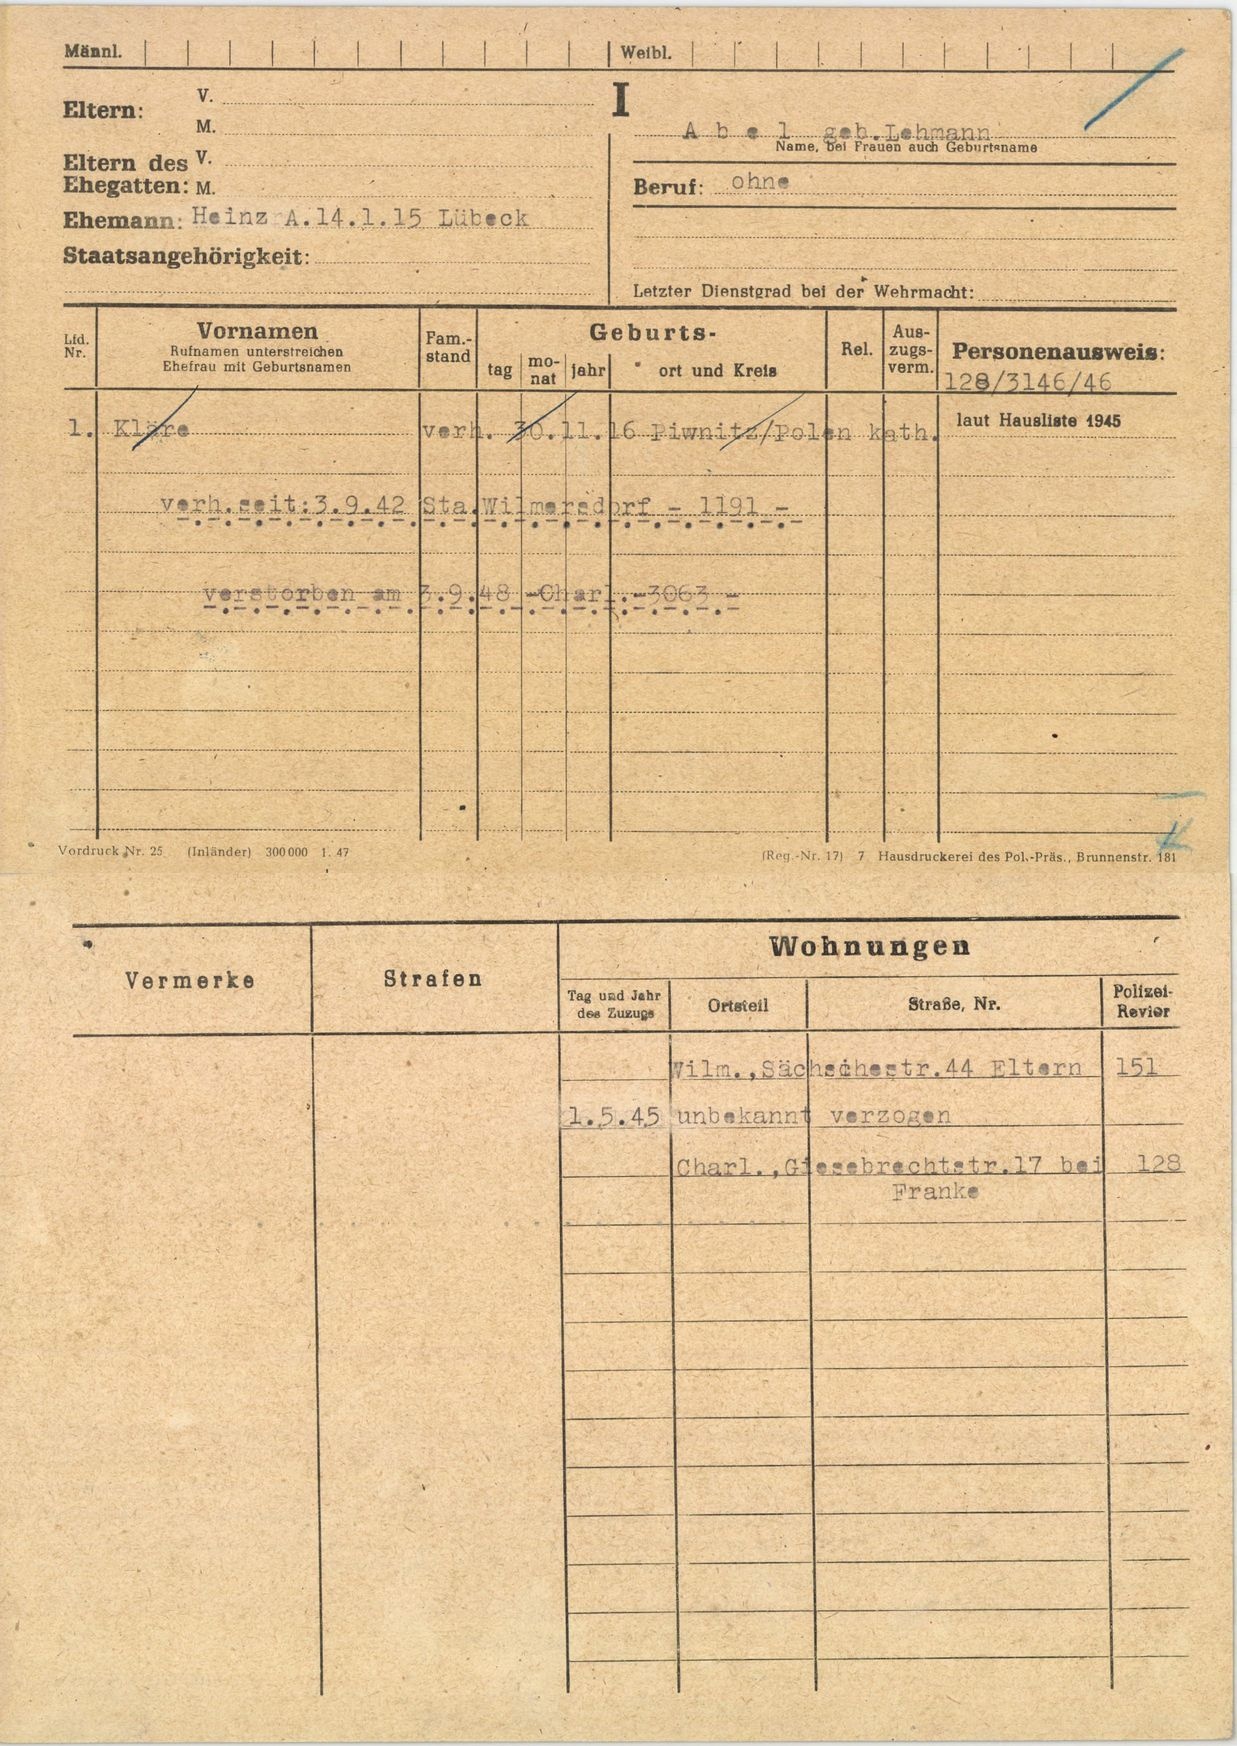
Abel geb. Lehmann